Question: What is the filing due date as per the document?
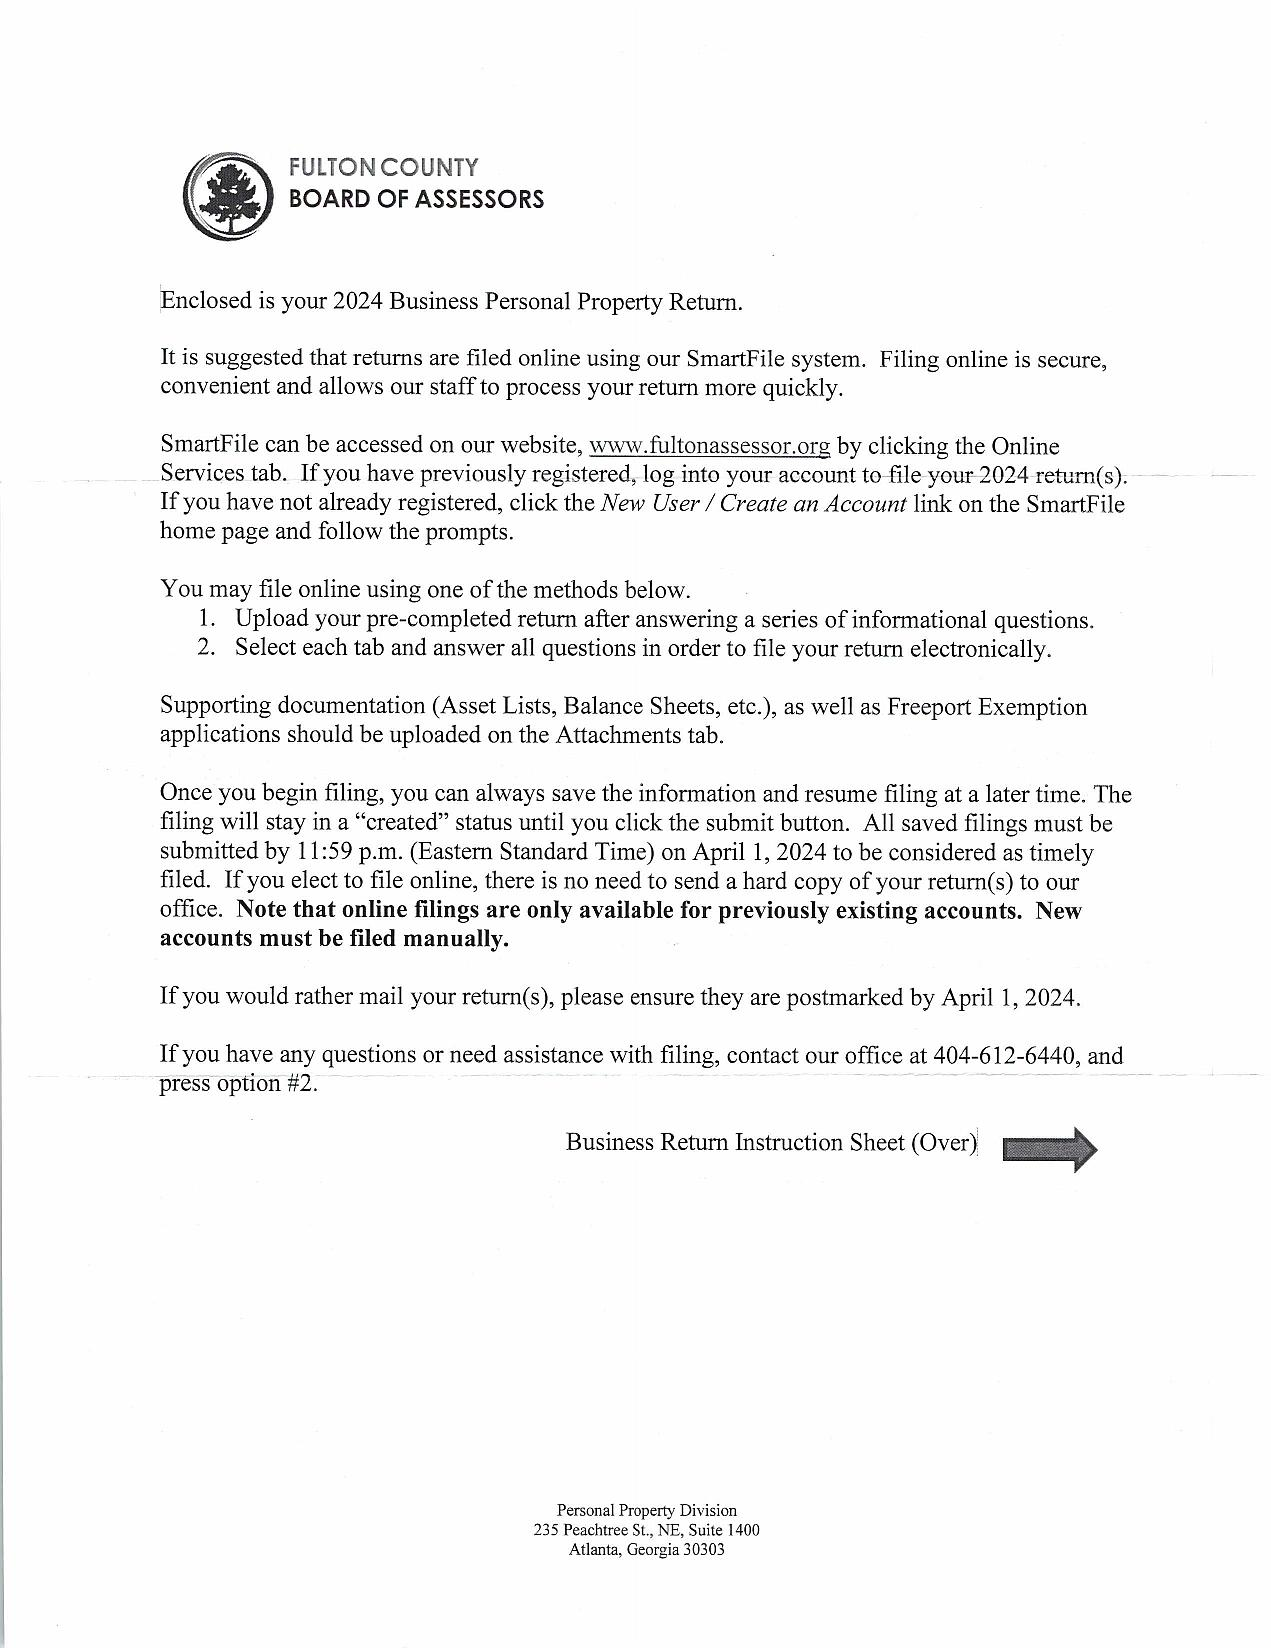
Answer: "1-Apr-24"